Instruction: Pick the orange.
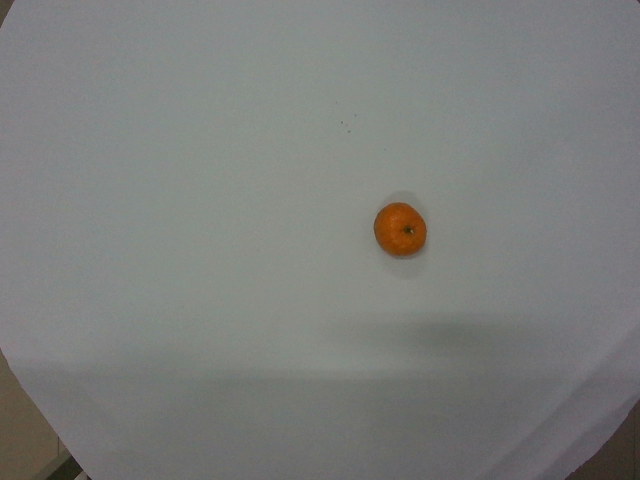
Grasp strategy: vertical